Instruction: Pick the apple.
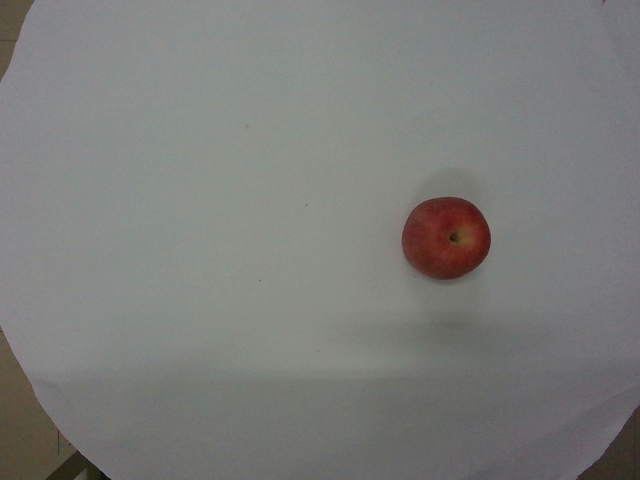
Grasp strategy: vertical